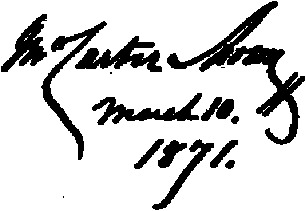
Signature of: john carter brown